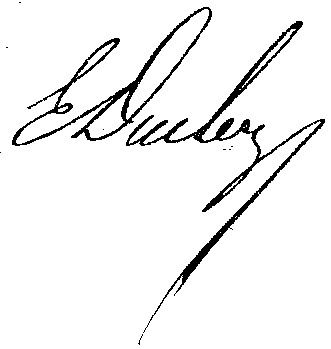
Signature of: charles duclerc